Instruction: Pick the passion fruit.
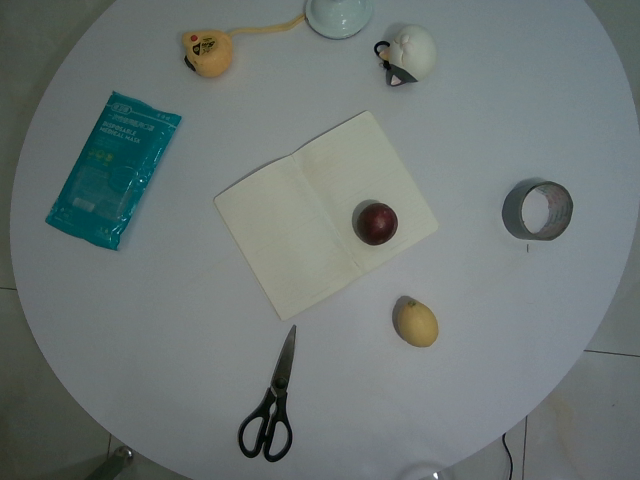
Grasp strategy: vertical